Question: What is the mailing or notice date provided in the document?
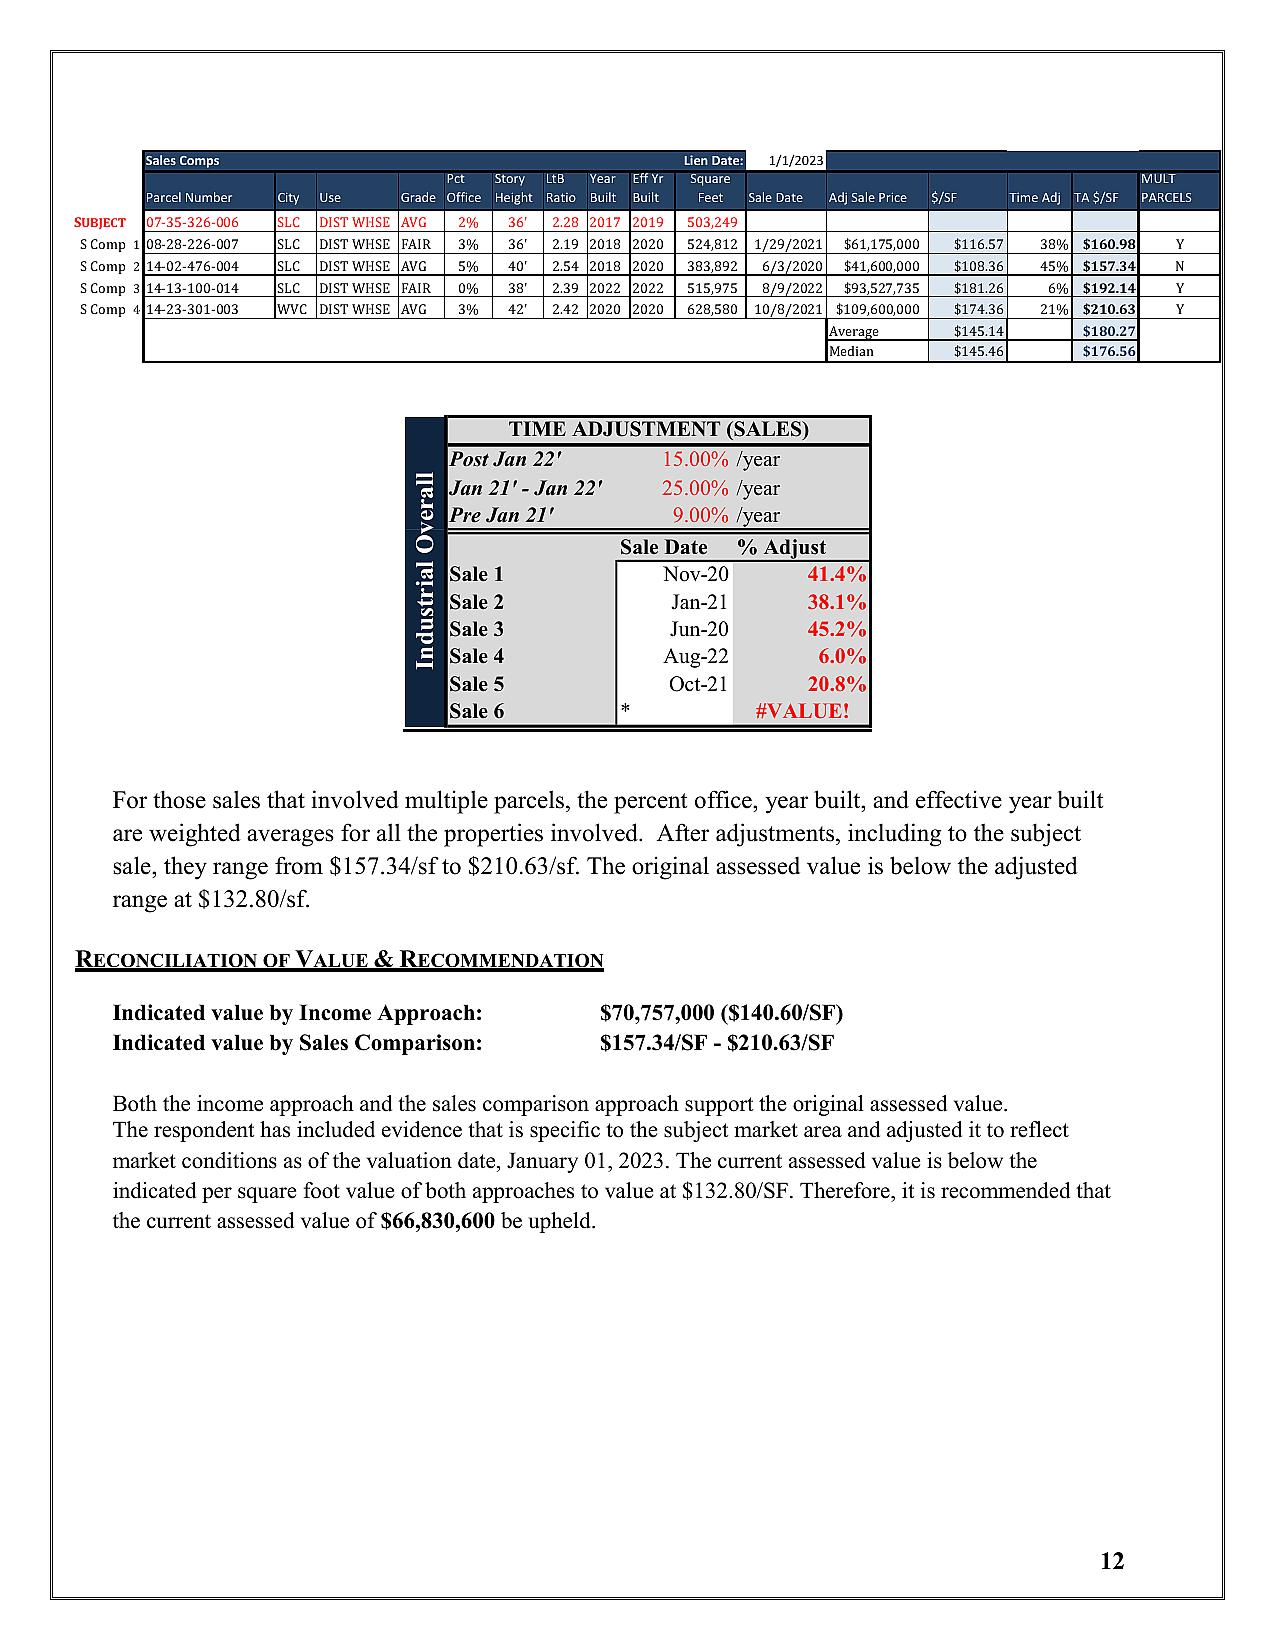
Answer: "1/1/23"